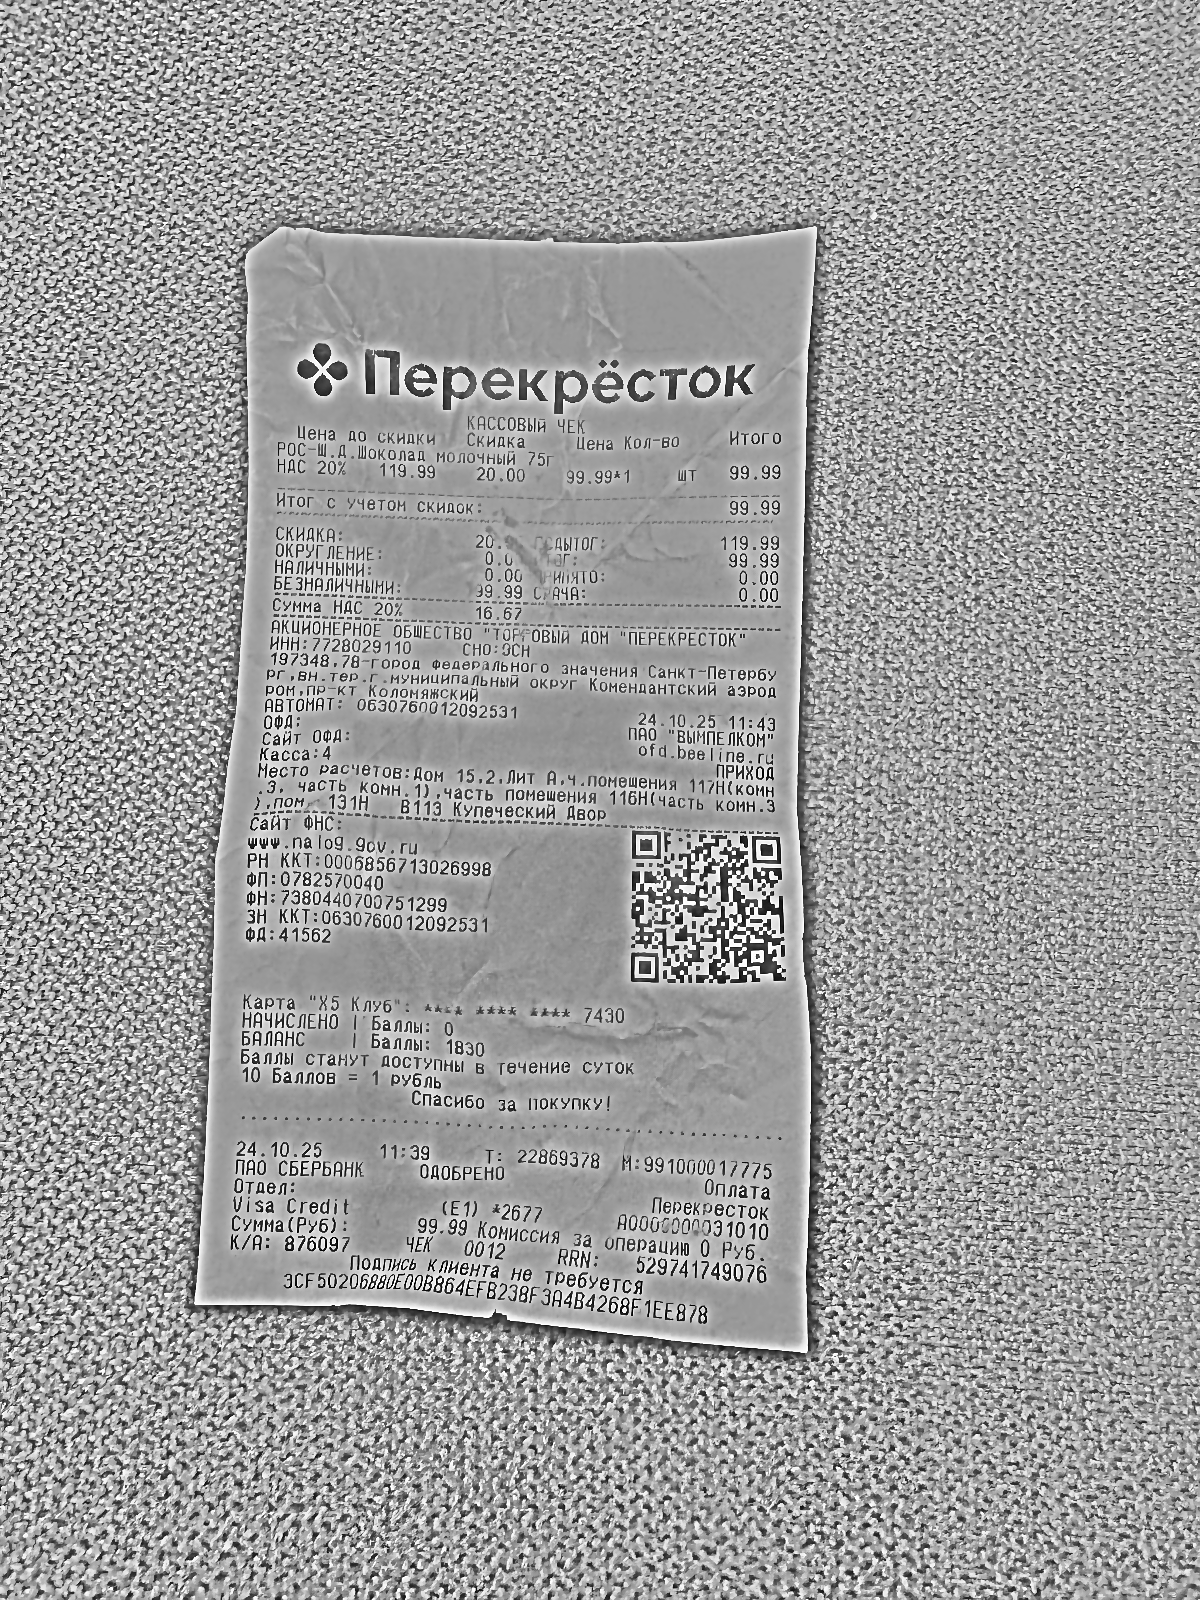
Продавец: АКЦИОНЕРНОЕ ОБЩЕСТВО "ТОРГОВЫЙ ДОМ "ПЕРЕКРЕСТОК"
ИНН: 7728029110
Дата: 24.10.25
Товары: РОС-Щ.Д.Шоколад молочный 75г
Количество: 1
Цена: 119.99
Сумма: 99.99
Итого: 99.99